Question: What is the property identification or parcel number listed?
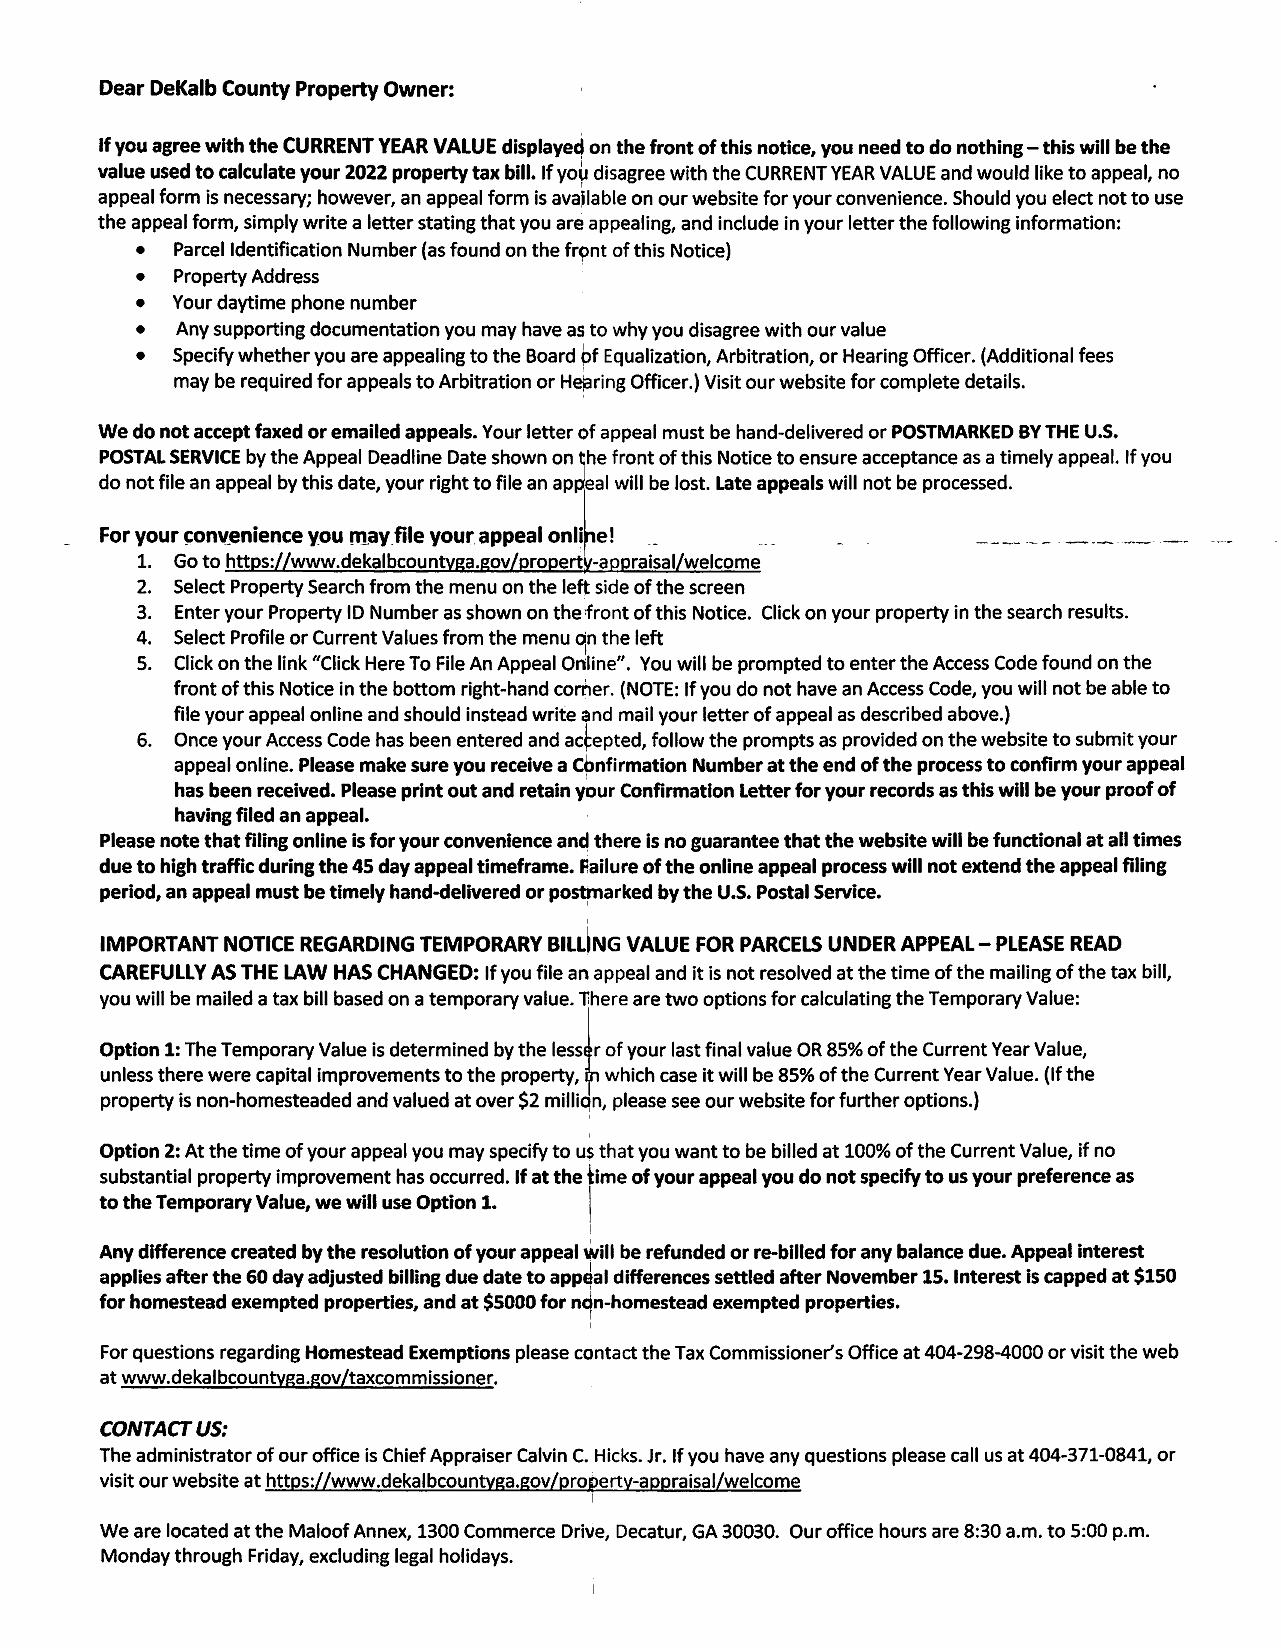
Answer: "as found on the front of this Notice"